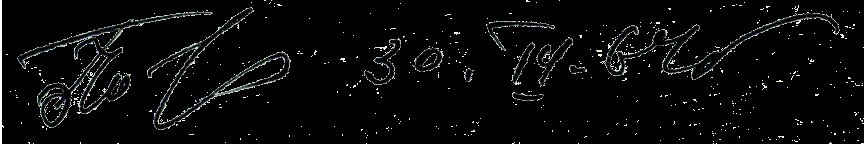
Signature of: vasily bocharov